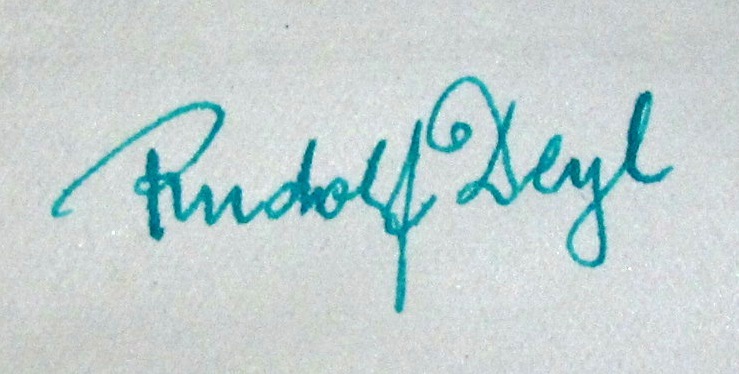
Signature of: rudolf deyl